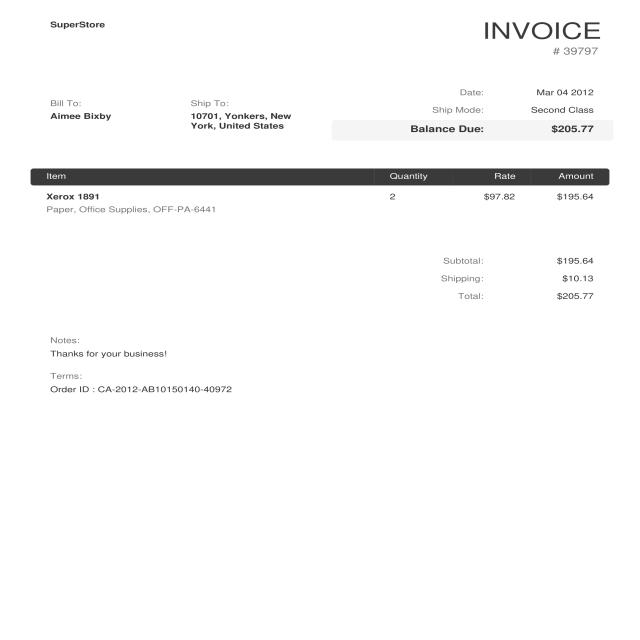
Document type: Invoice